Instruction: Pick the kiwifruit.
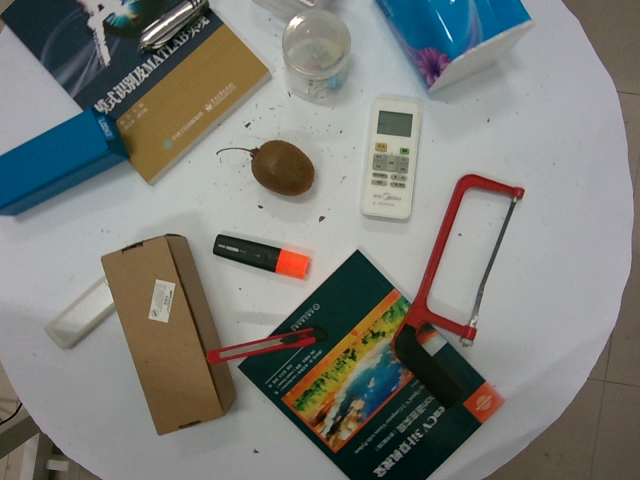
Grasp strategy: vertical